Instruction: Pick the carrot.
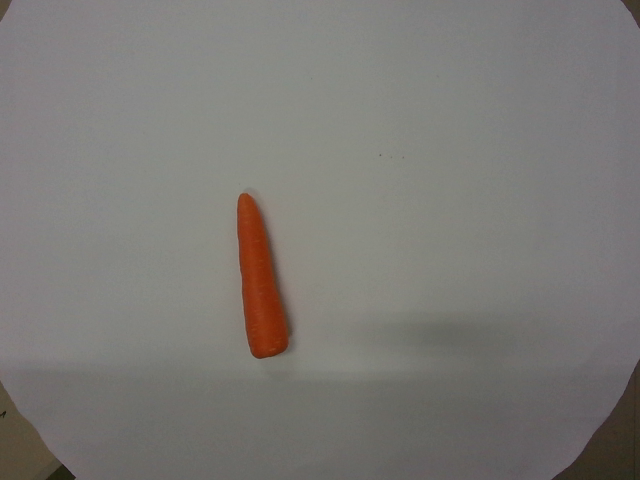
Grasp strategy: vertical